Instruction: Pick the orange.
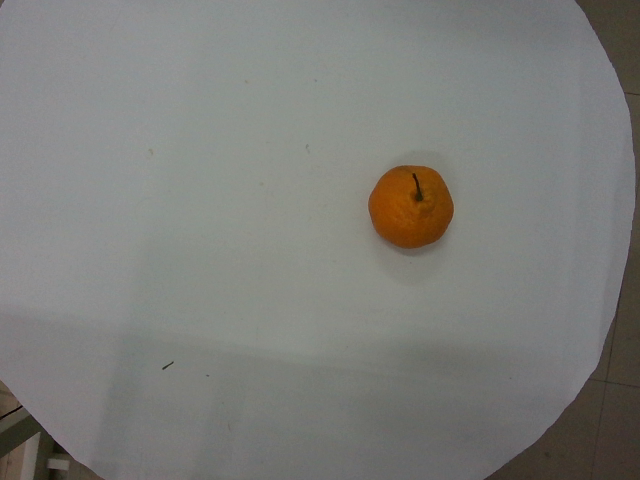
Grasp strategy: vertical